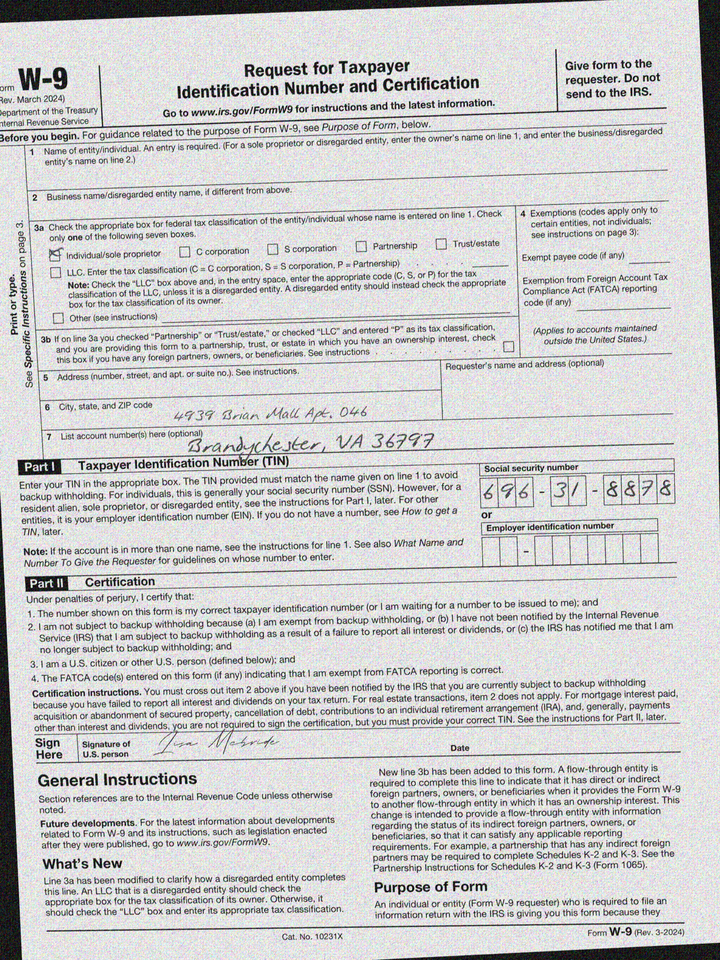
adr1: 4939 Brian Mall Apt. 046
adr2: Brandychester, VA 36797
cbx: yes
ssn: 696318878